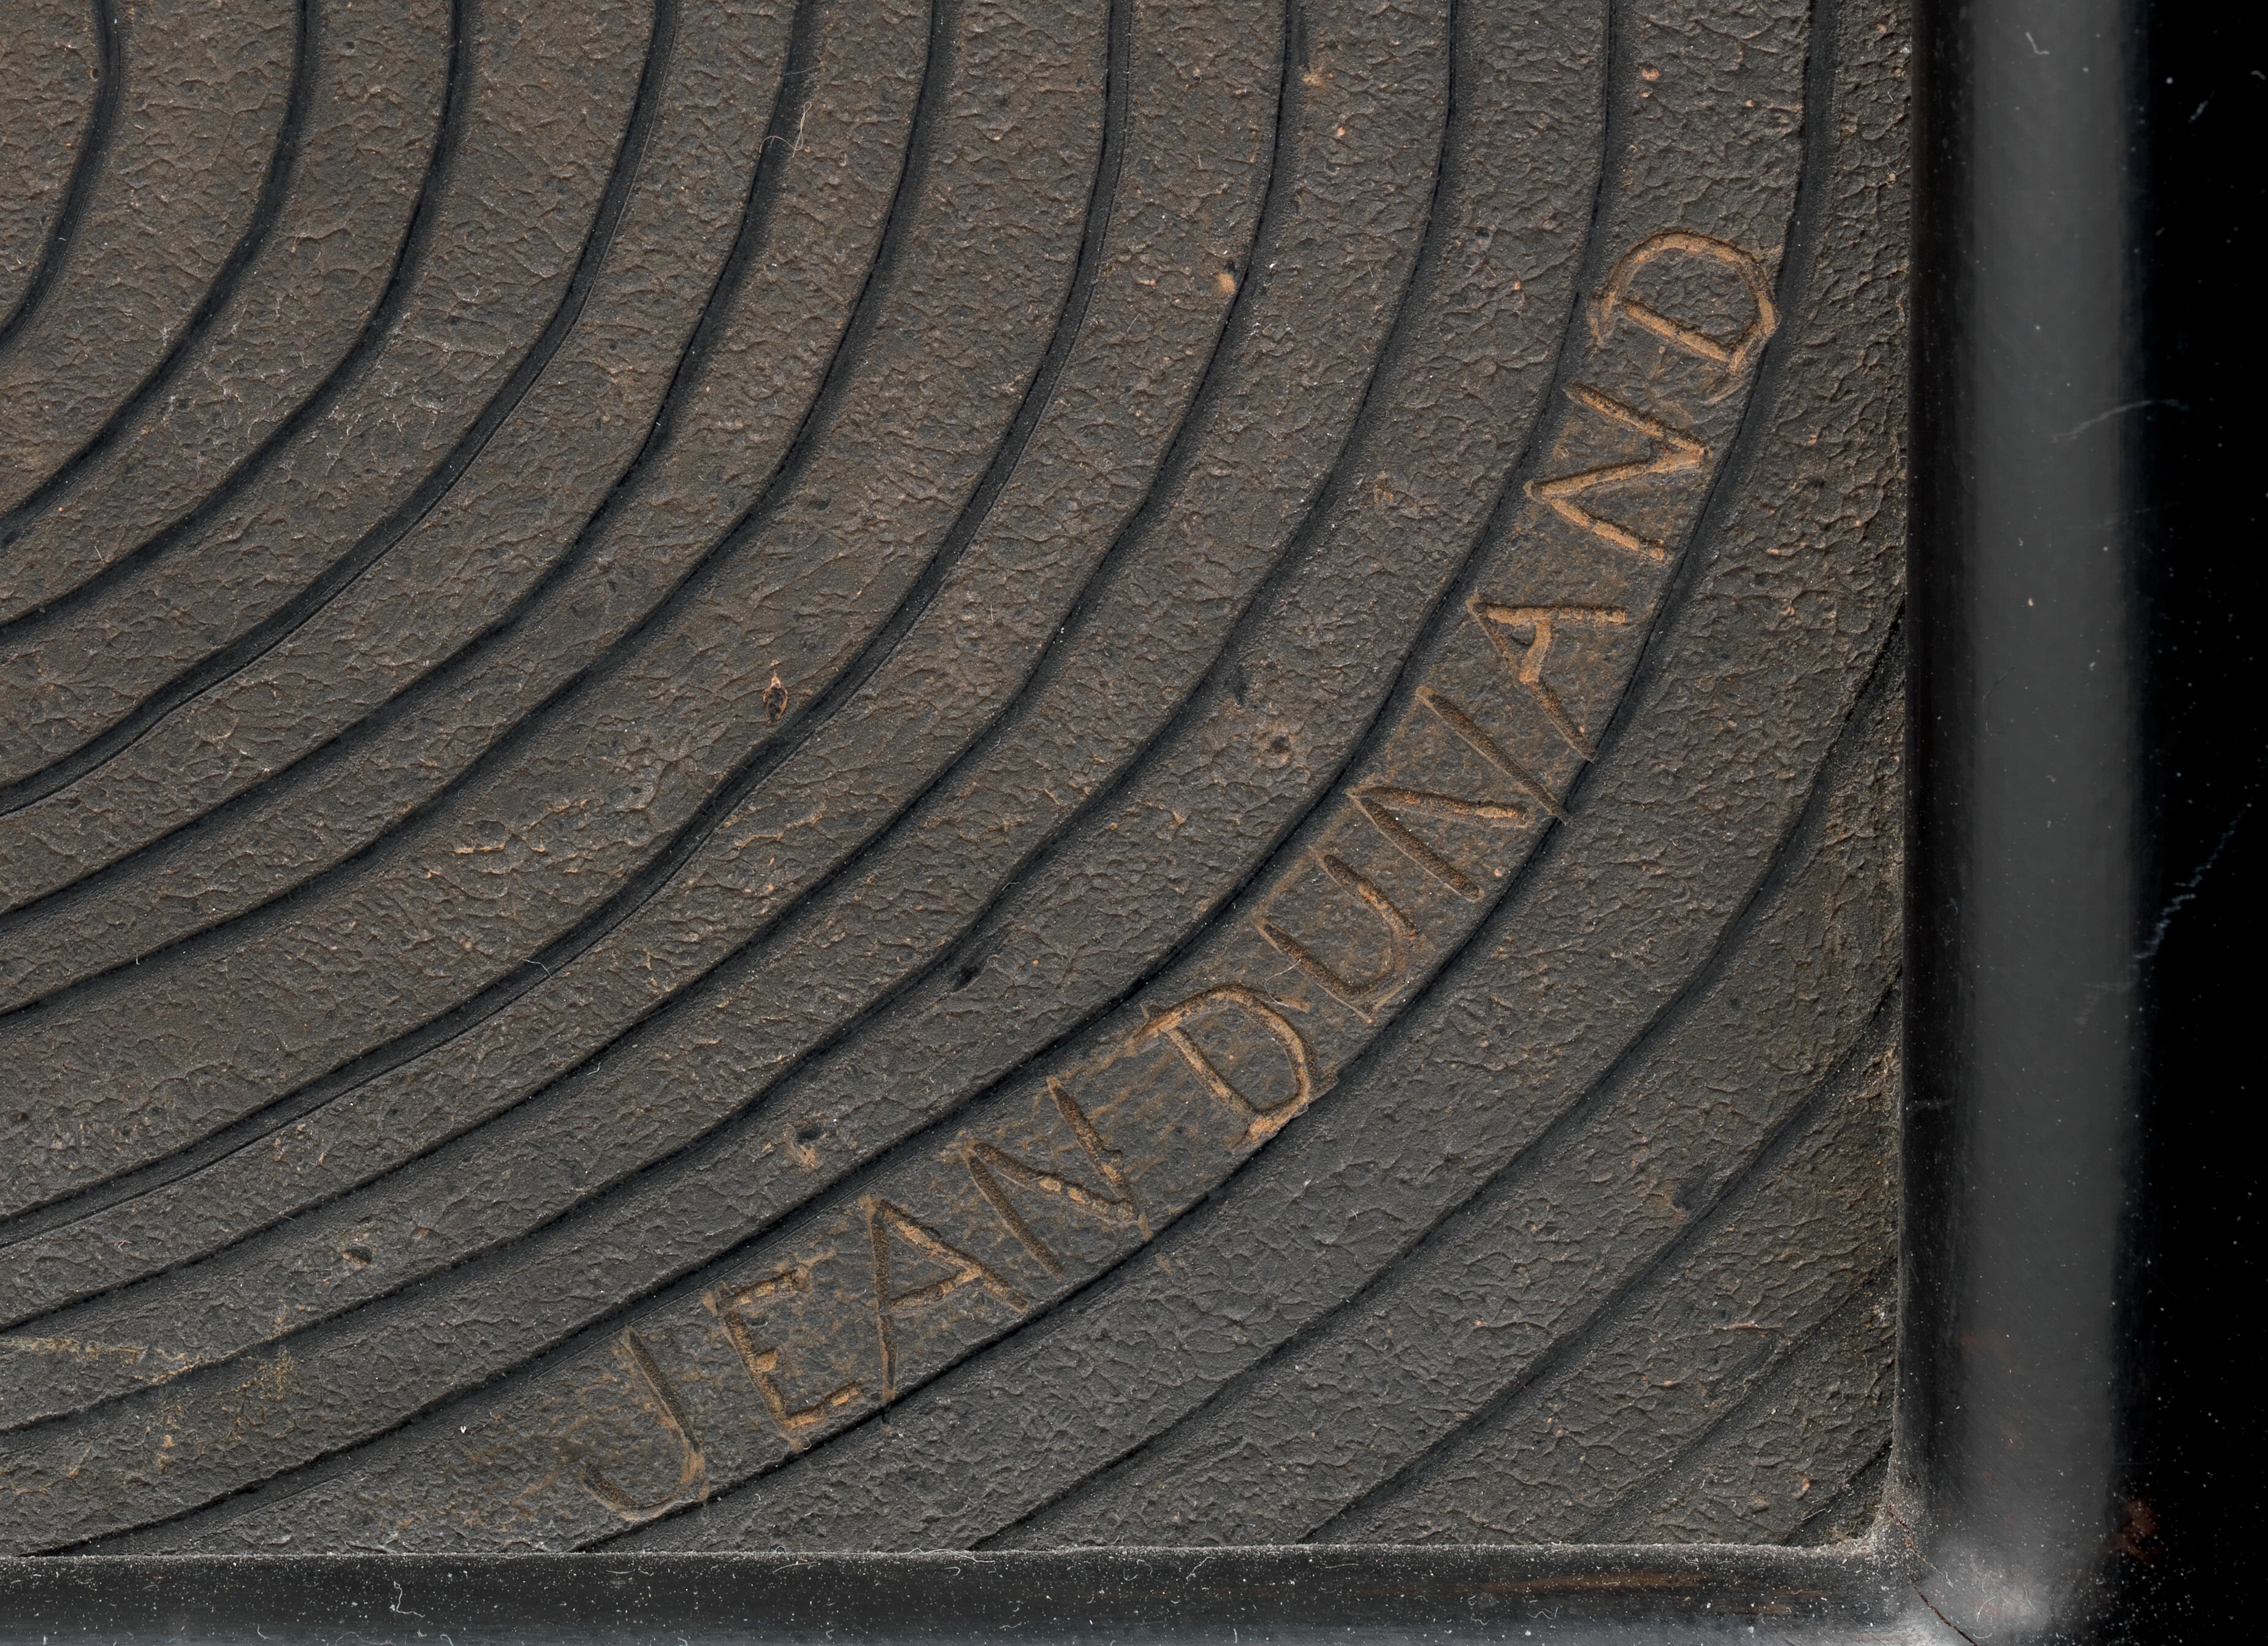
Signature of: jean dunand